Question: Which state is mentioned in the document?
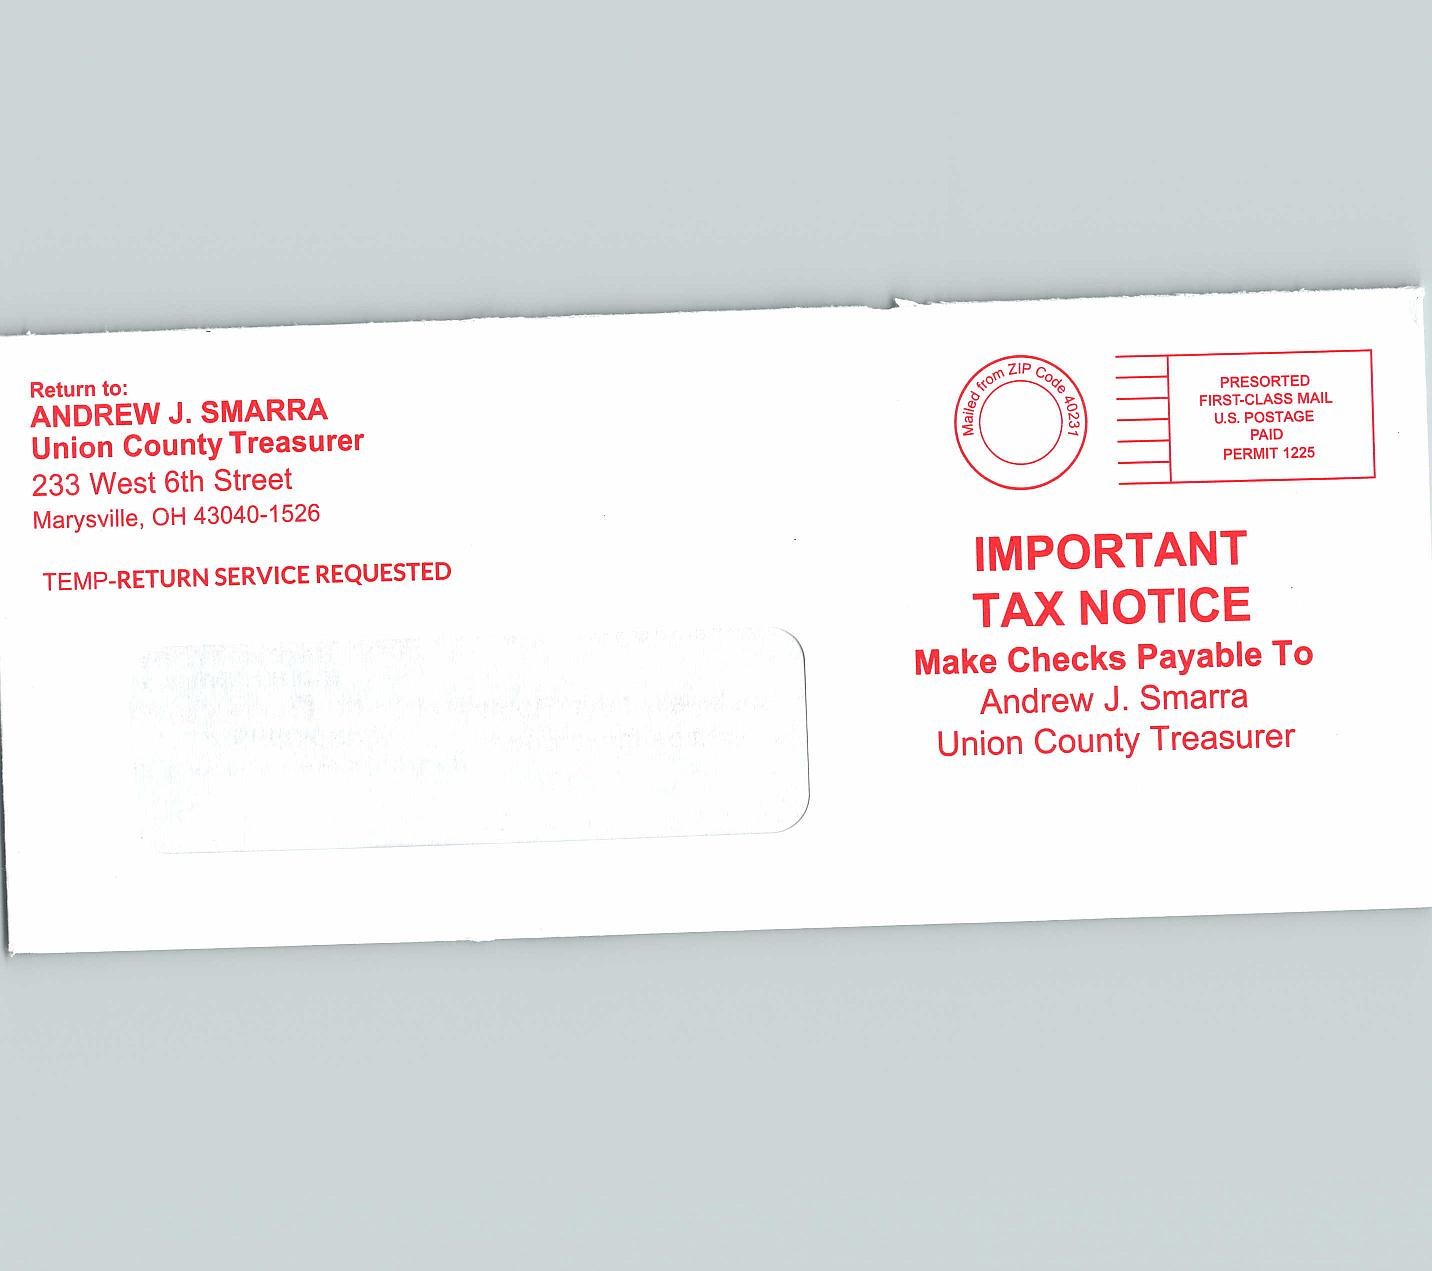
Answer: "OH"